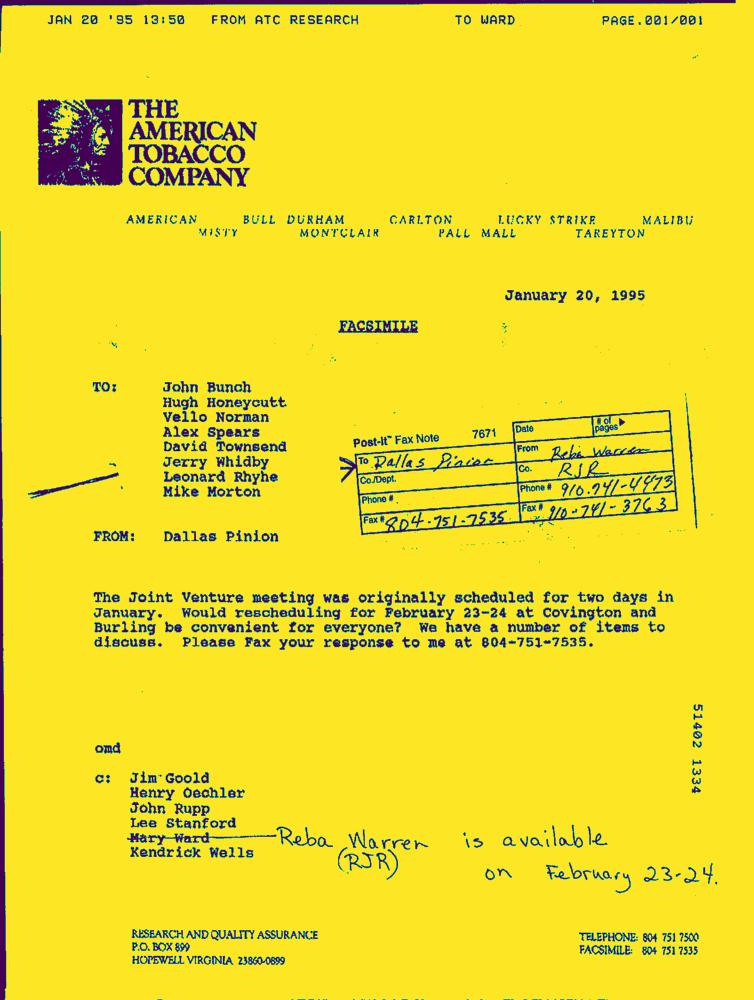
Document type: Letter-Doc